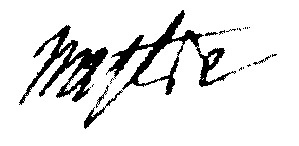
Signature of: mathias mestre